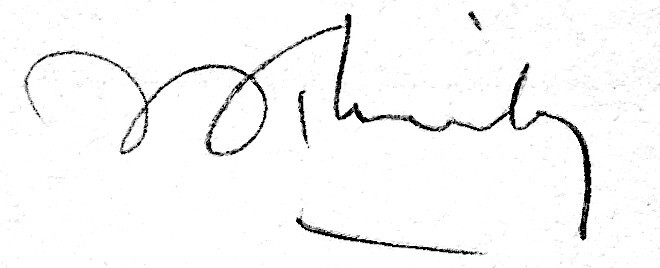
Signature of: jack thieuloy